Question: What do the imaging results show?
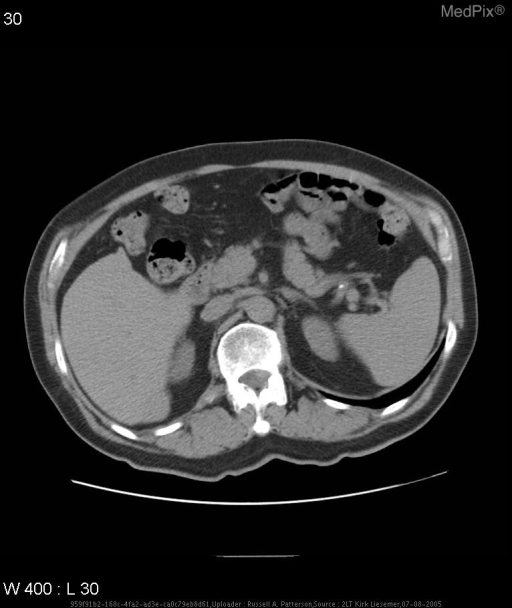
Answer: The imaging shows 2.9 cm mass in R lobe of liver, L liver lobe atrophy 2.9 cm mass in R lobe of liver, L liver lobe atrophy.